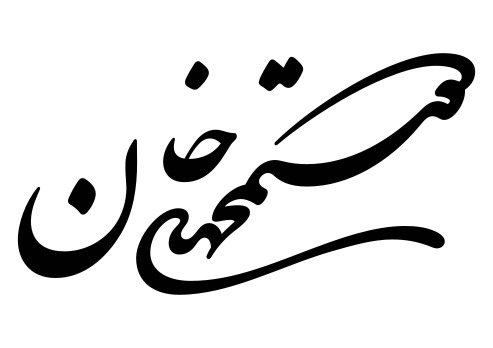
Signature of: dust mohammad khan moayyer al mamalek